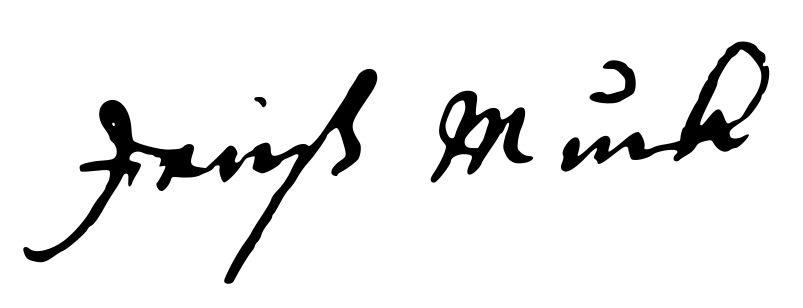
Signature of: jens munk